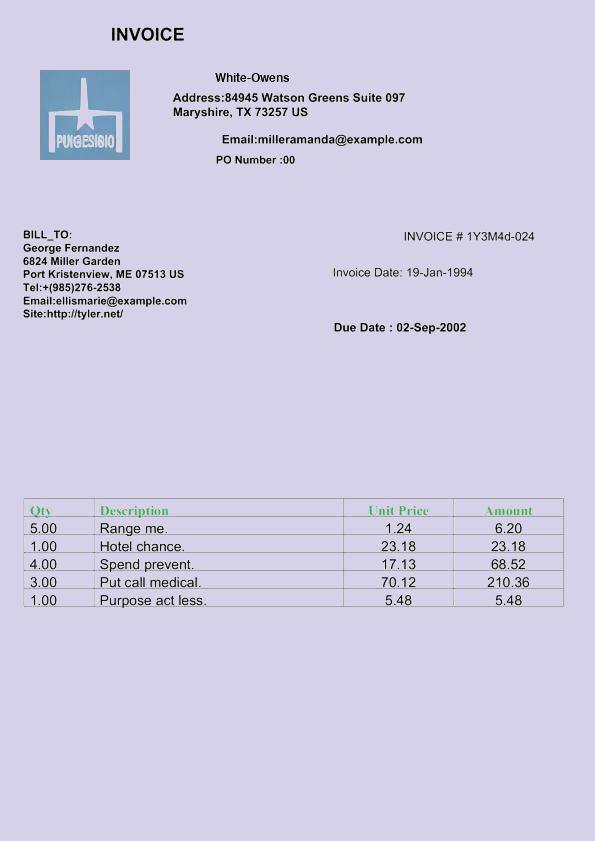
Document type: Invoice